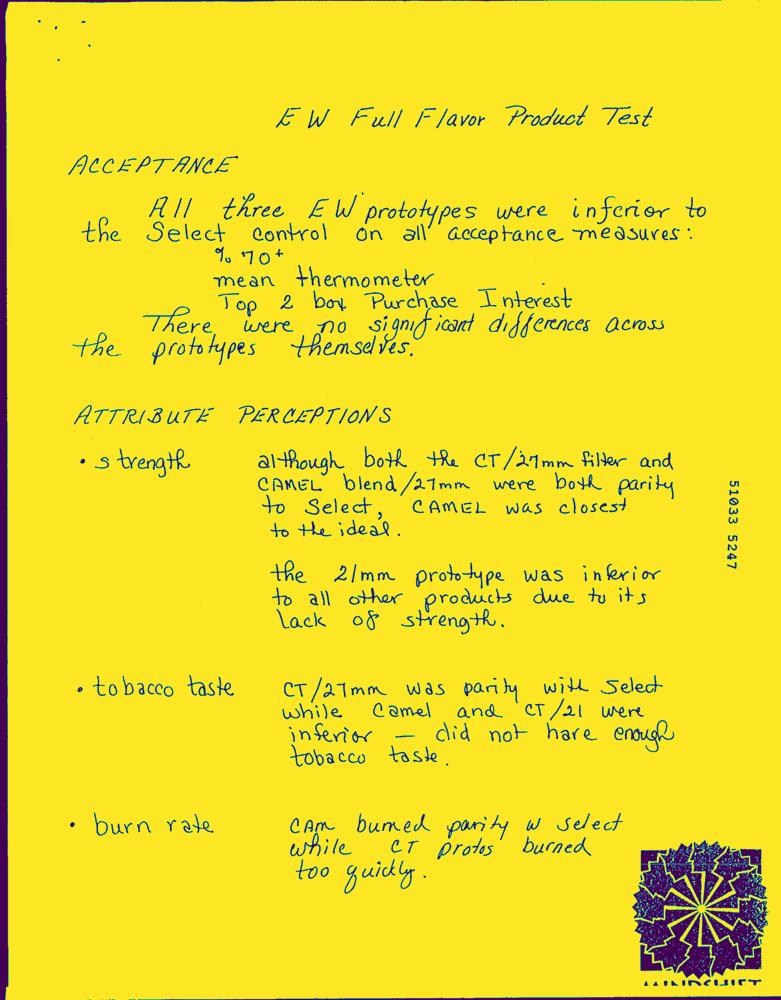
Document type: Hand-Written